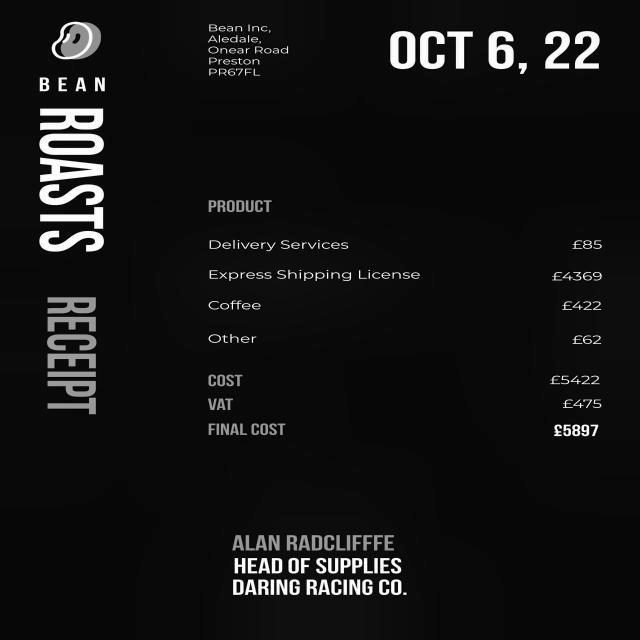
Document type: Invoice